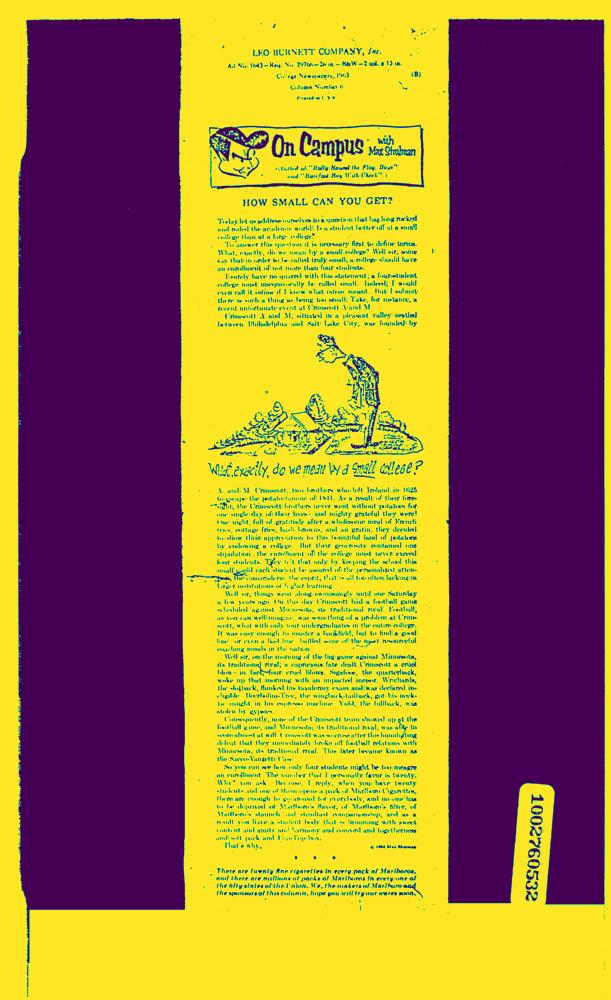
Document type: News-Article